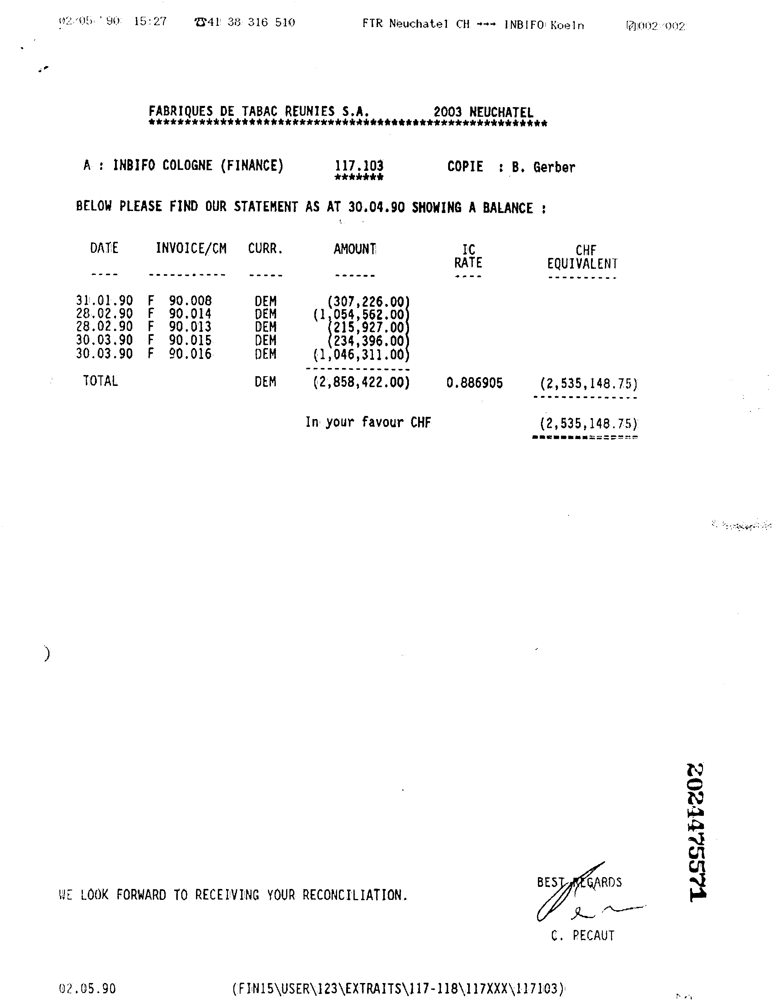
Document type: Invoice